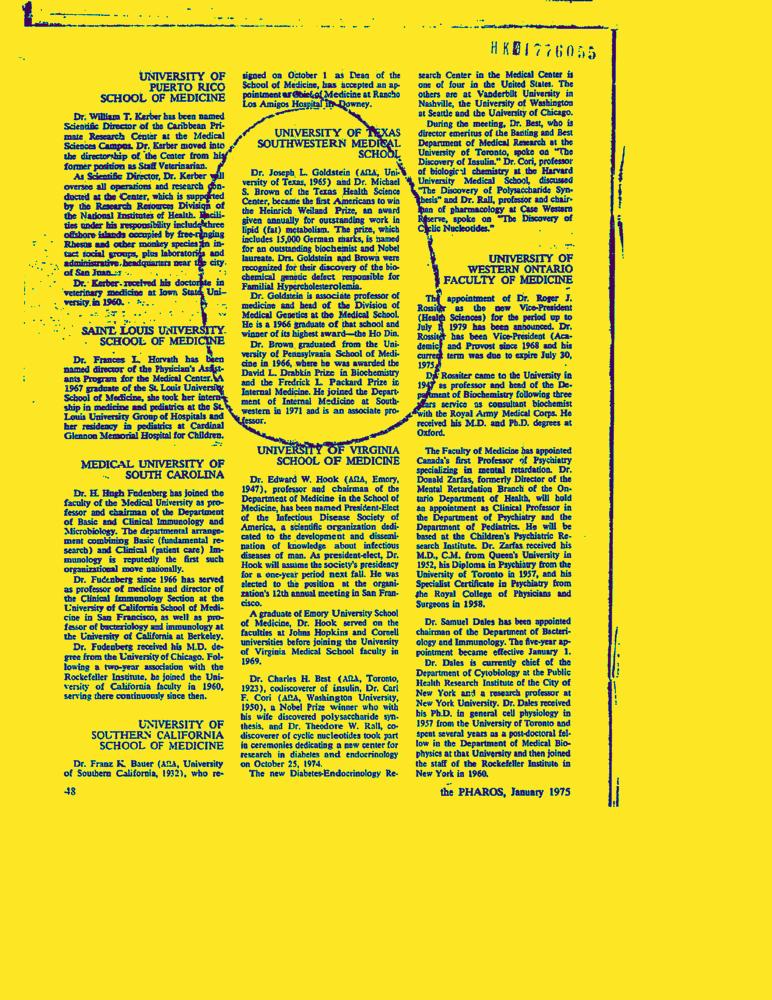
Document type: Resume-Doc